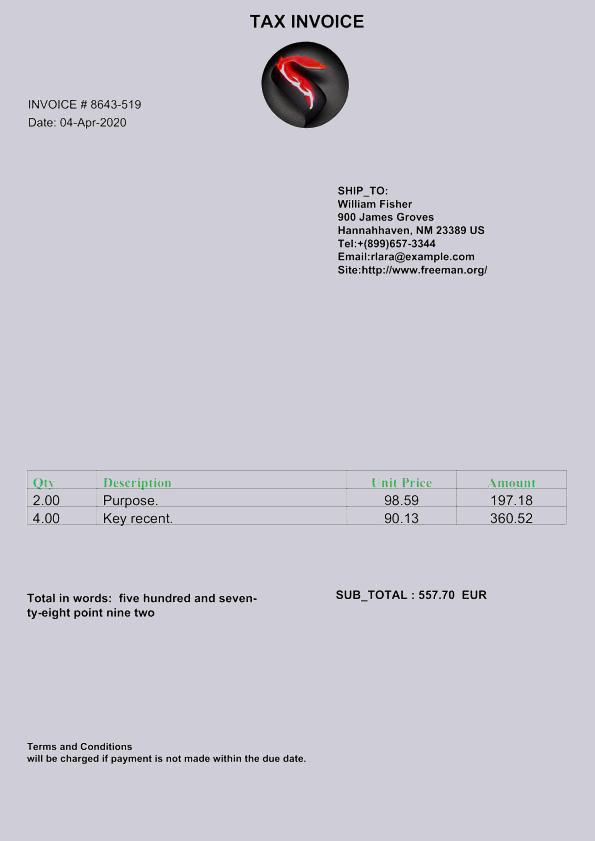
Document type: Invoice